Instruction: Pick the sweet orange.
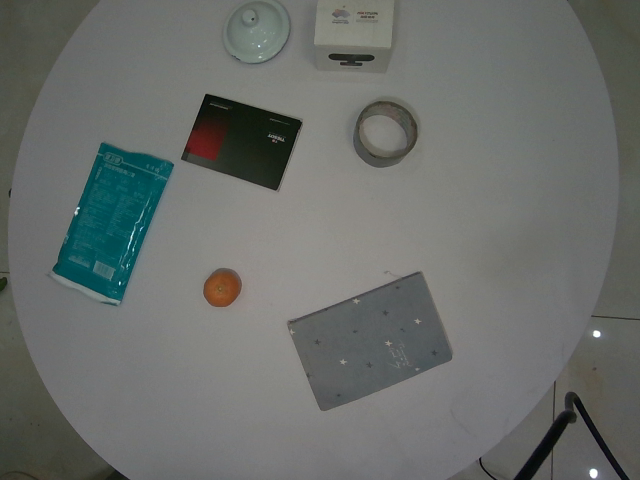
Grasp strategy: vertical